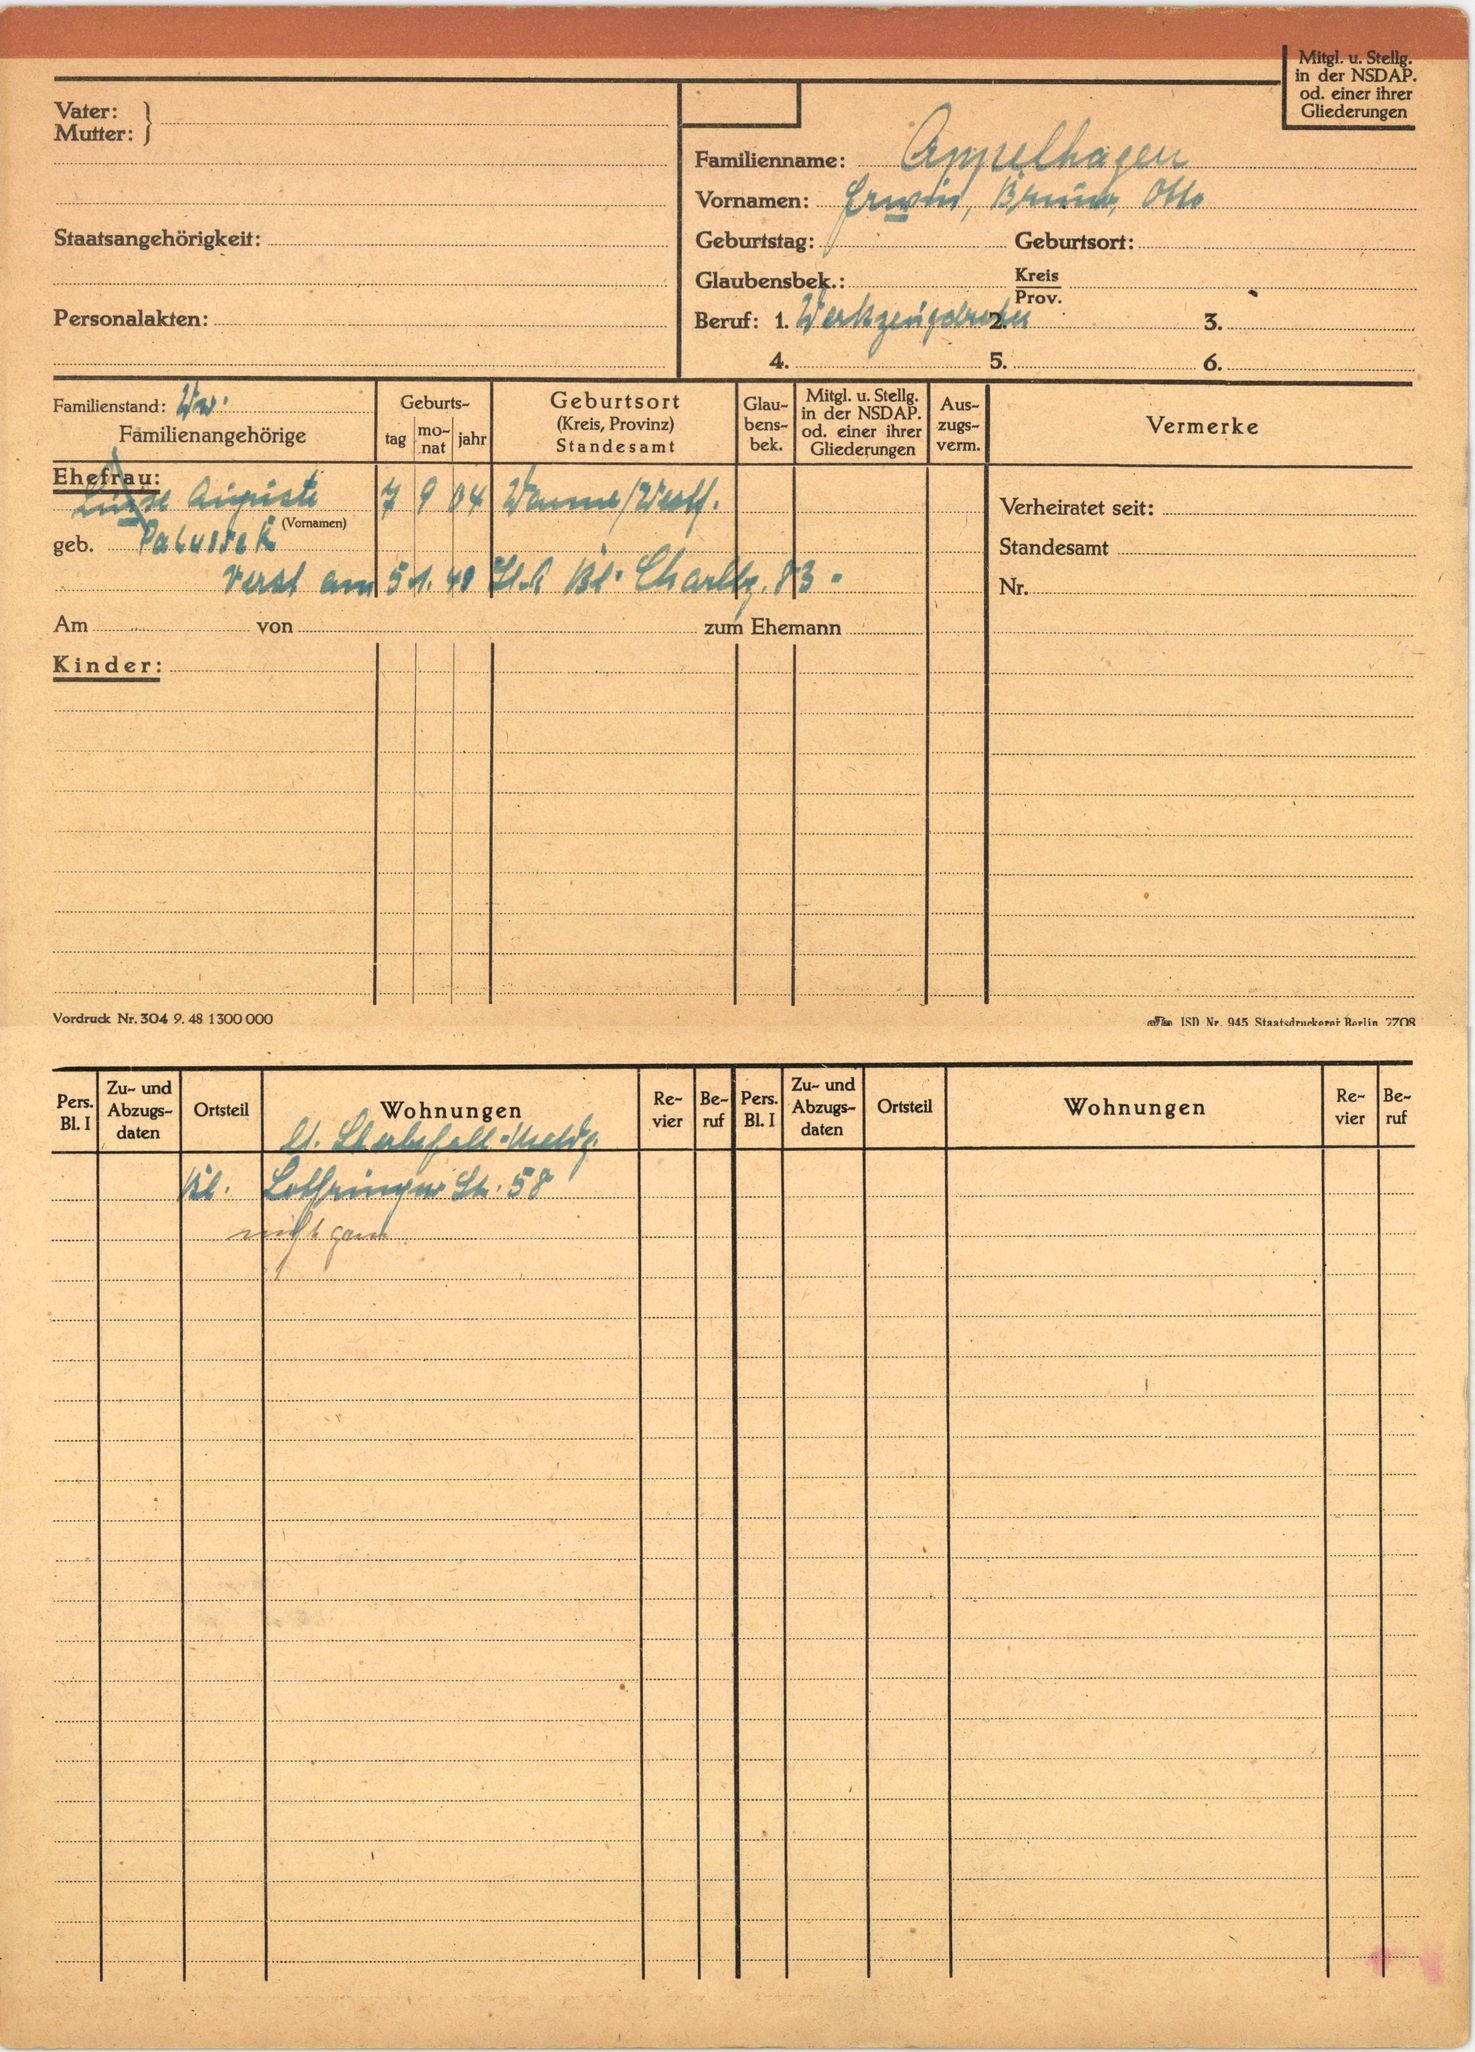
Appelhagen